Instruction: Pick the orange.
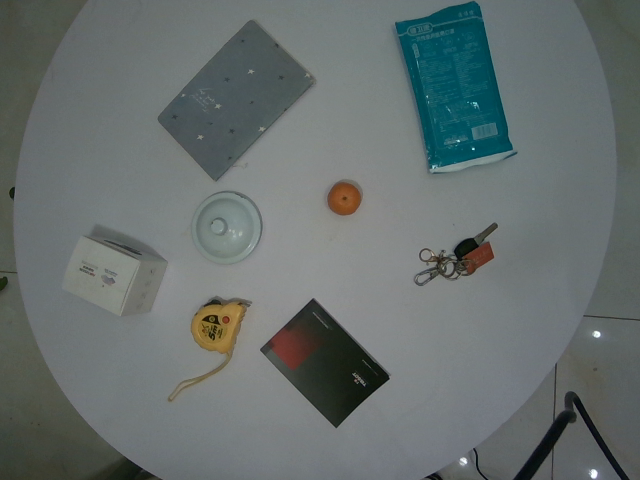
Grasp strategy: vertical